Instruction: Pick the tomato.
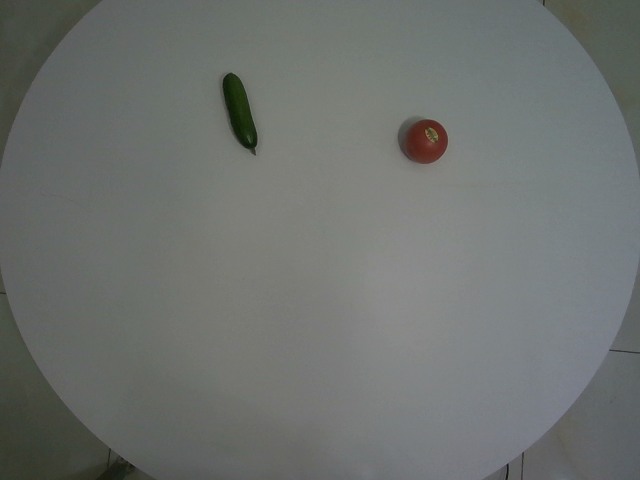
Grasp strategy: vertical